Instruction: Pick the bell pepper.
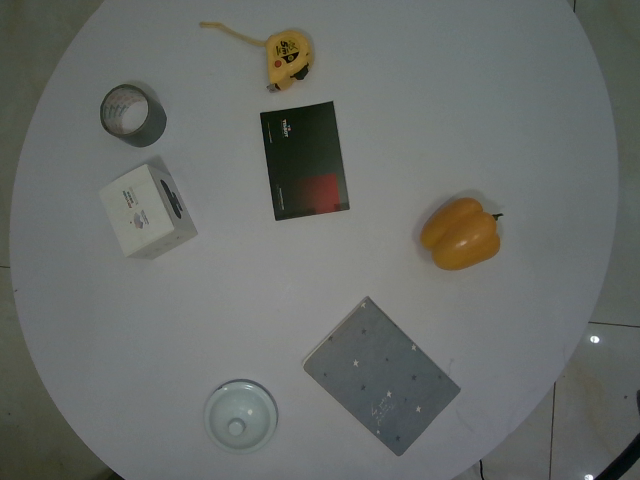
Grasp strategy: vertical